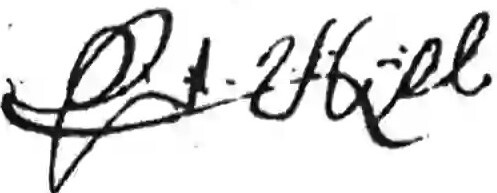
Signature of: shem tov gefen